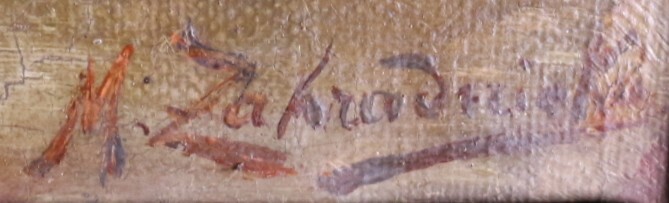
Signature of: marie urbanová zahradnická